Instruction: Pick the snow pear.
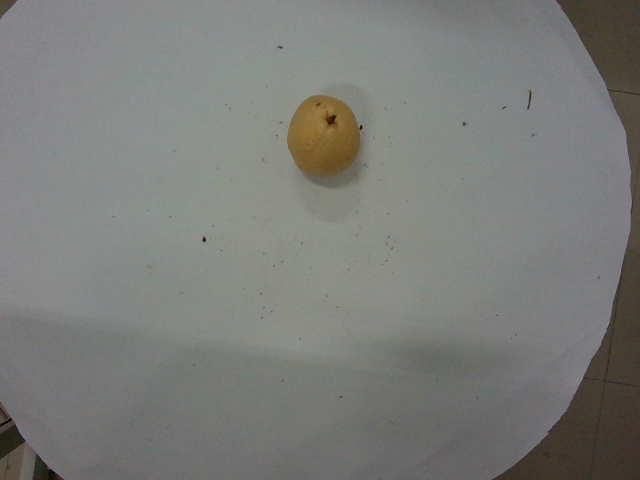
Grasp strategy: vertical